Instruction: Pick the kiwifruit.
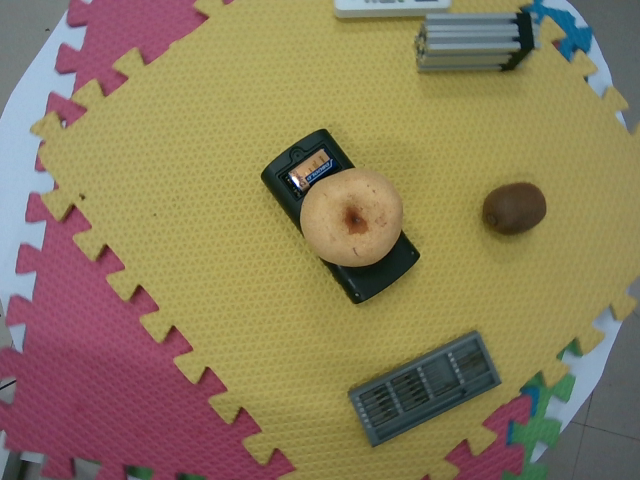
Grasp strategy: vertical